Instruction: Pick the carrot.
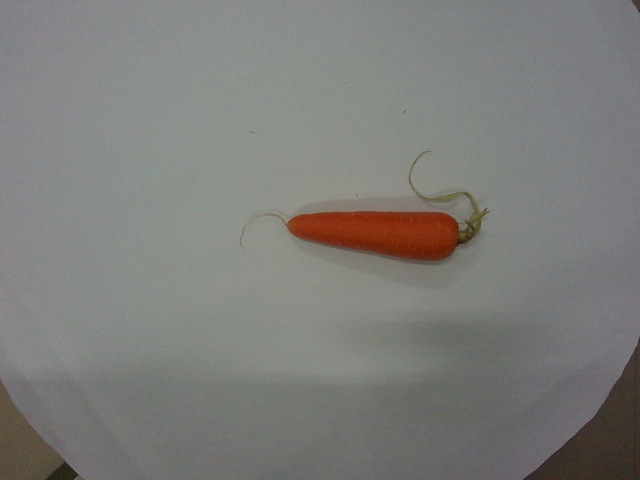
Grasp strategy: vertical